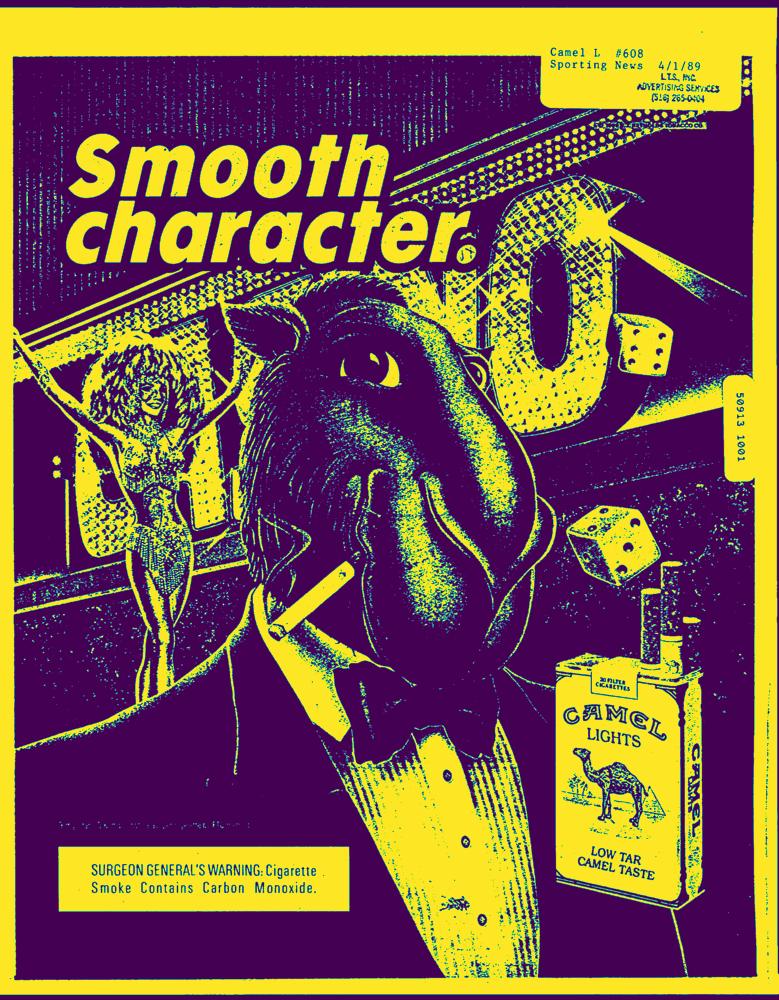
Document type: AD